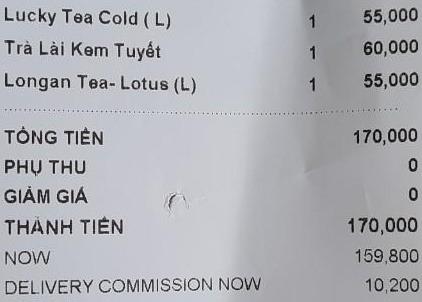
<table>
<tr>
<td>Lucky Tea Cold ( L)</td>
<td>1</td>
<td>55,000</td>
</tr>
<tr>
<td>Trà Lài Kem Tuyết</td>
<td>1</td>
<td>60,000</td>
</tr>
<tr>
<td>Longan Tea- Lotus (L)</td>
<td>1</td>
<td>55,000</td>
</tr>
</table>

TỔNG TIỀN 170,000
PHỤ THU 0
GIẢM GIÁ 0
THÀNH TIỀN 170,000
NOW 159,800
DELIVERY COMMISSION NOW 10,200